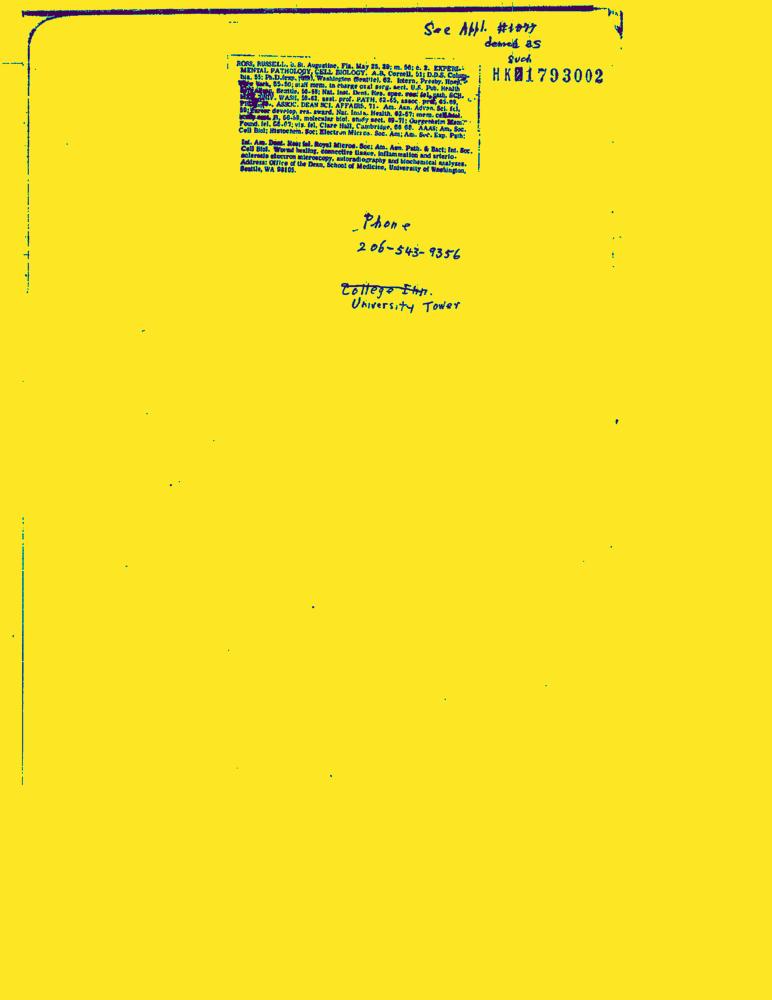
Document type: Resume-Doc